Question: By what date must an appeal be filed according to the document?
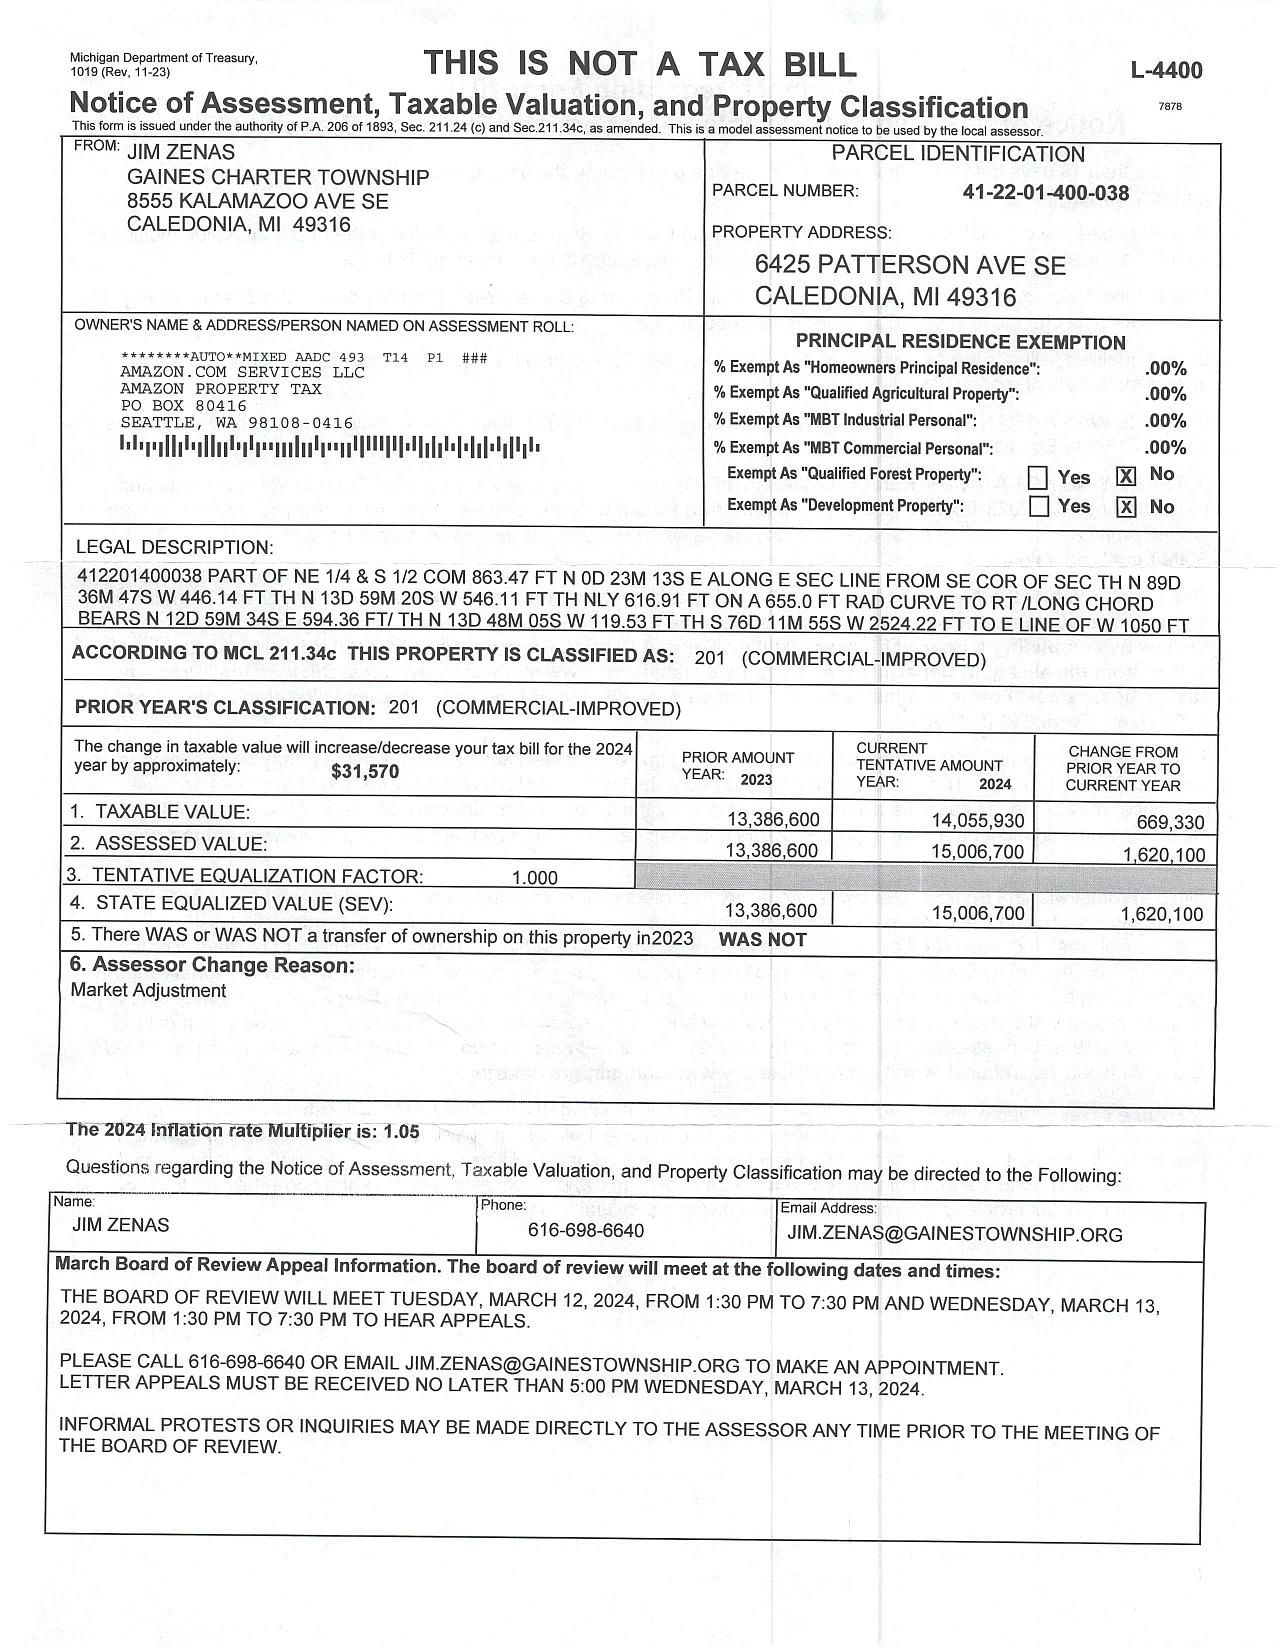
Answer: "13-Mar-24"